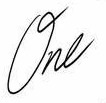
Signature of: one